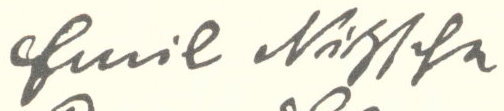
Signature of: august emil nitzsche